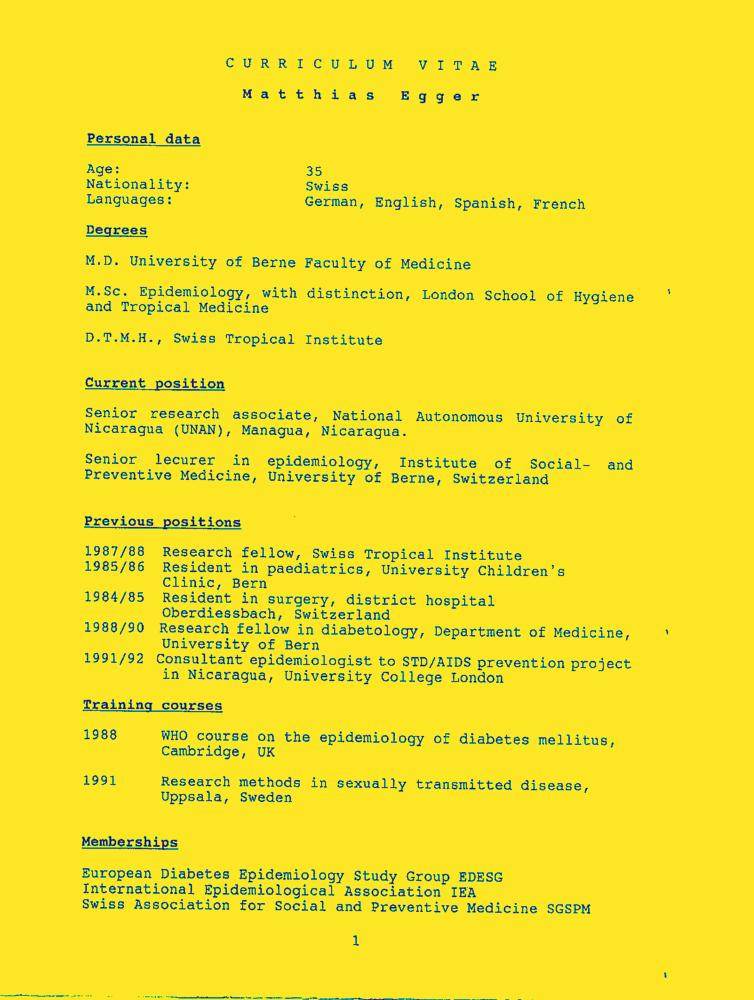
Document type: Resume-Doc